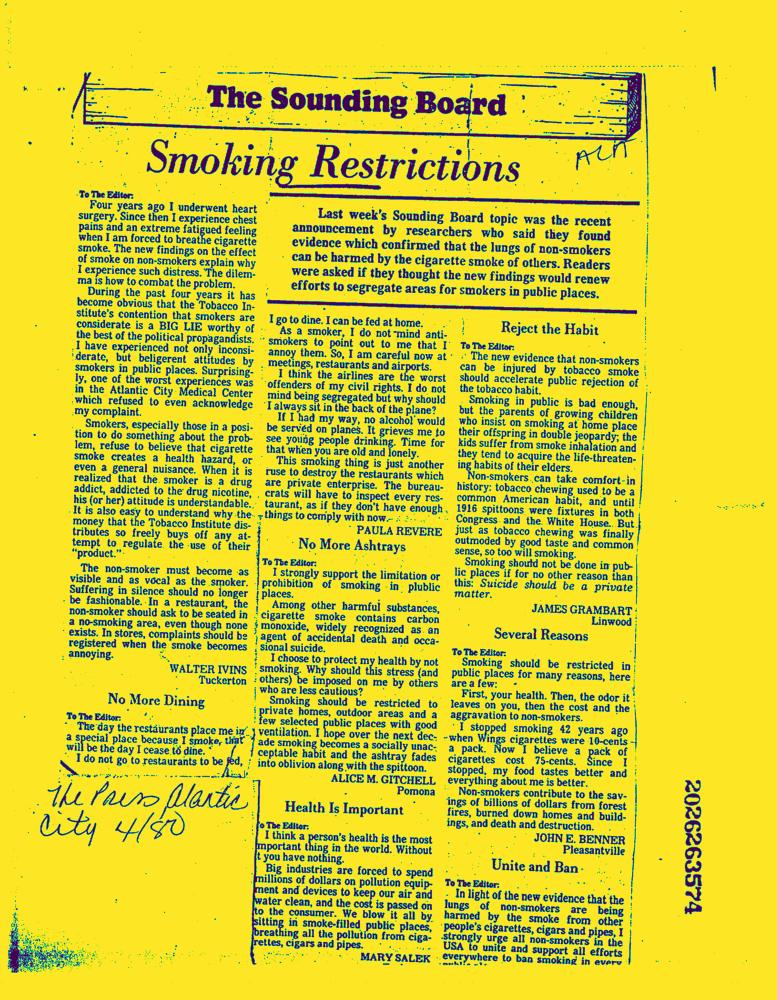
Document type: News-Article